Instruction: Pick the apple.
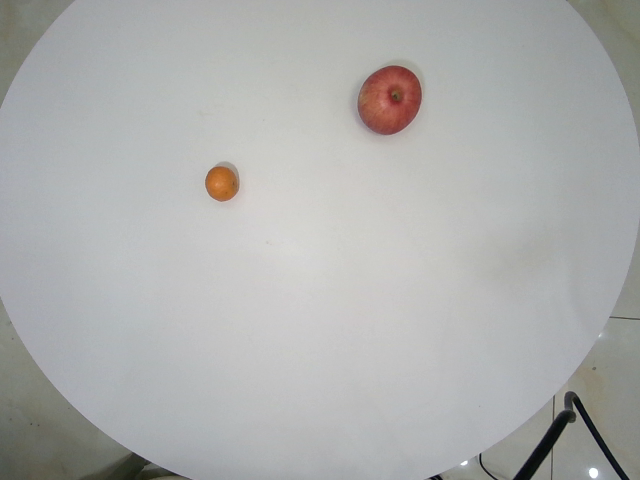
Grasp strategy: vertical